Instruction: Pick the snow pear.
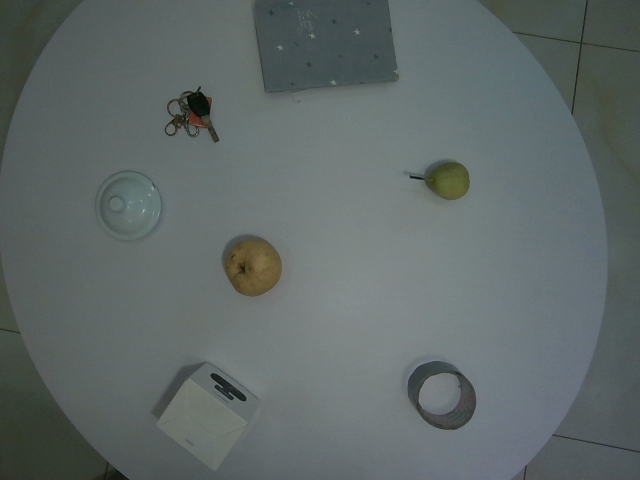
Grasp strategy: vertical